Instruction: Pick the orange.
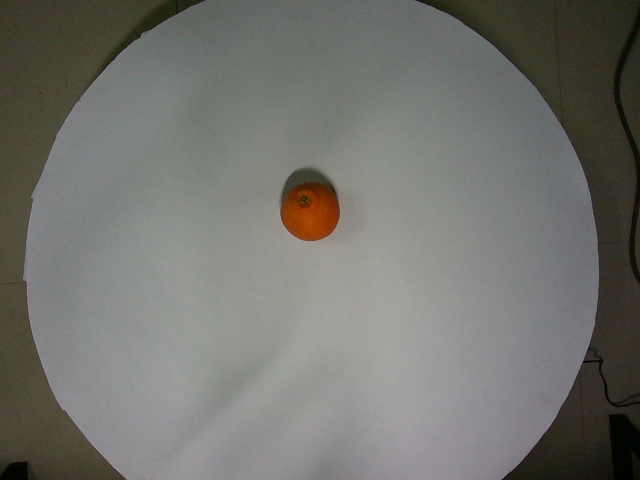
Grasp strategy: vertical